Question: What do the imaging results show?
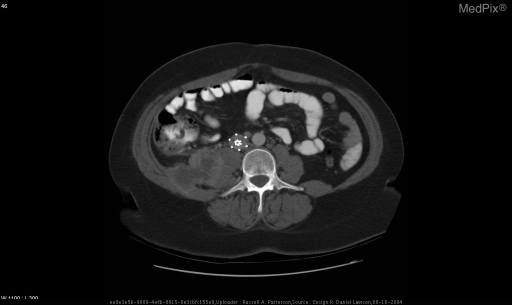
Answer: The imaging shows Frontal view of the abdomen shows an abnormal psoas shadow (i.e. blurring of the right psoas muscle edge).
Axial images from CECT (IV and oral) of the abdomen and pelvis at L2 or L3 shows a rim enhanced low-attenuation mass in the right posterior abdomen in close proximity to the cecum laterally, extending medially into the psoas muscle. Additional axial images shows that the mass is fusiform and extends from approximately T12 into the pelvis along the psoas muscle. There is a vena cava filter.  There is a heterogenous soft-tissue mass in the right paravertebral area that involves the psoas muscle and posterior abdominal wall..